Question: Describe the condition in detail:
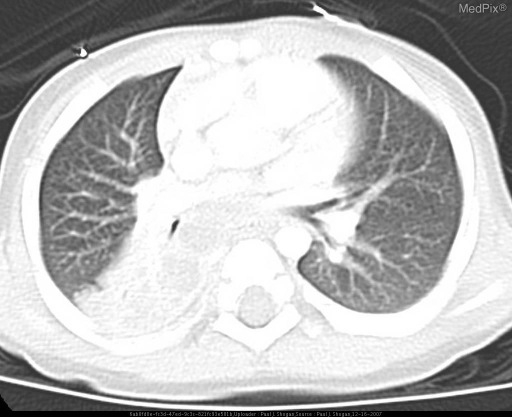
Answer: The disease is discussed as: Lesions/Condition: Primary Pulmonary Tuberculosis

Clinical Manifestations:  The majority of patients with primary pulmonary tuberculosis are asymptomatic.  Cough and fever are the most prominent symptoms, followed by weight loss, hemoptysis, and sweating.

Discussion:

Primary pulmonary tuberculosis traditionally has been thought to occur predominately in children, with the incidence steadily increasing especially in edemic areas such as India, Southeast Asia, and sub-Saharan Africa.

The presenting radiologic manifestation may be air space consolidation within any lobe, typically affecting the areas of greatest ventilation; the most common sites are the middle lobe, lower lobes, and the anterior segments of the upper lobes.  Additionally, approximately 90% to 95% of children with primary tuberculosis will demonstrate lymph node enlargement on the chest radiograph.  The majority of cases have right-sided hilar involvement, and/or right paratracheal region disease.  Atelectasis may also be a presenting manifestion, secondary to bronchial compression by enlarged lymph nodes, occuring more often in a right-sided lobar distribution.  Pleural effusion in association with parechymal abnormalities have also been reported in 5% to 10% of children.  Rarely, cavitation or military disease may develop in about 2% to 5% of cases of primary parenchymal disease.

On CT, there is dense, homogeneous, well-defined air-space consolidation.  Approximately 50% of affected nodes have central low attenuation with Hounsfield units measuring less than 30, and the remaining nodes demonstrate soft tissue density.  After the administration of IV contrast material, approximately 60% of affected lymph nodes demonstrate low attenuation of the central region as well as peripheral enhancement.

In summary, when lung consolidation with associated unilateral hilar lymphadenopathy is identified, primary pulmonary tuberculosis should be highly suspected.